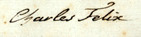
Signature of: charles felix of savoy